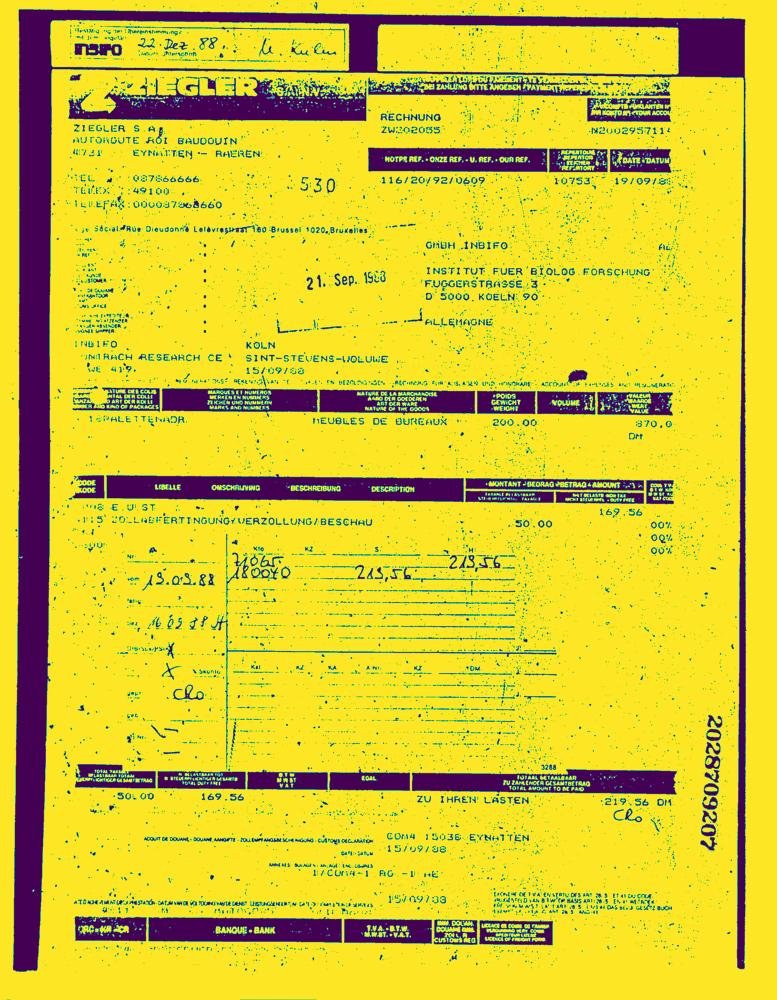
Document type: Invoice-Doc